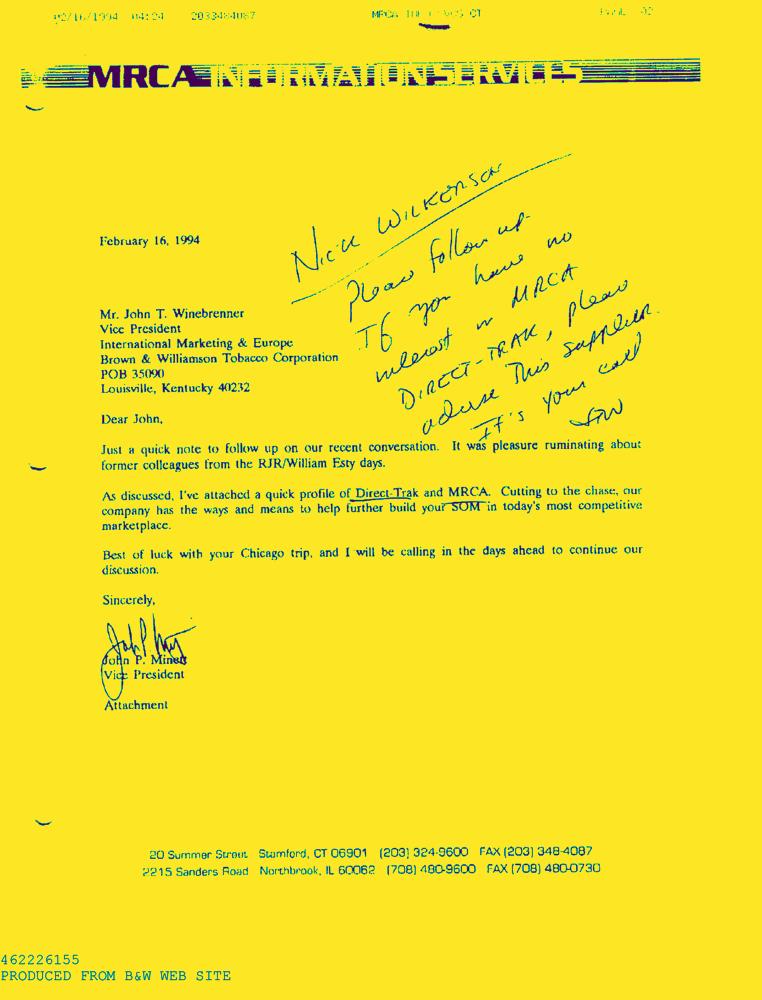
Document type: Letter-Doc